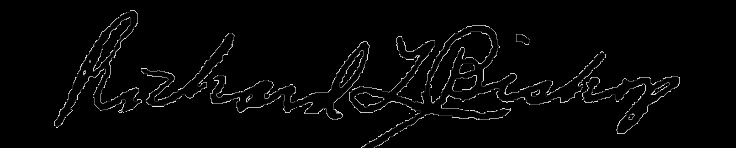
Signature of: richard l bishop